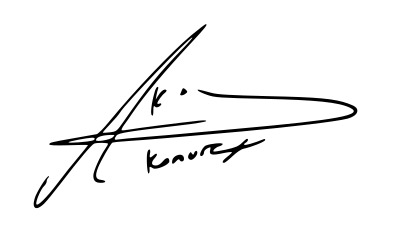
Signature of: akon